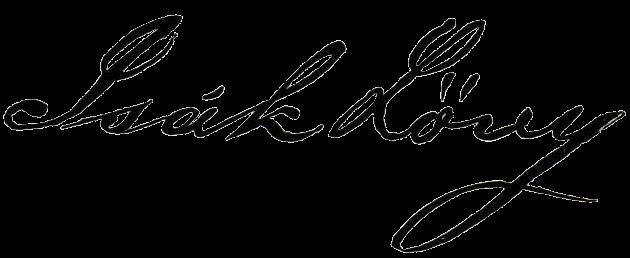
Signature of: izsák lőwy